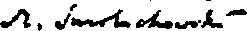
Signature of: marian smoluchowski